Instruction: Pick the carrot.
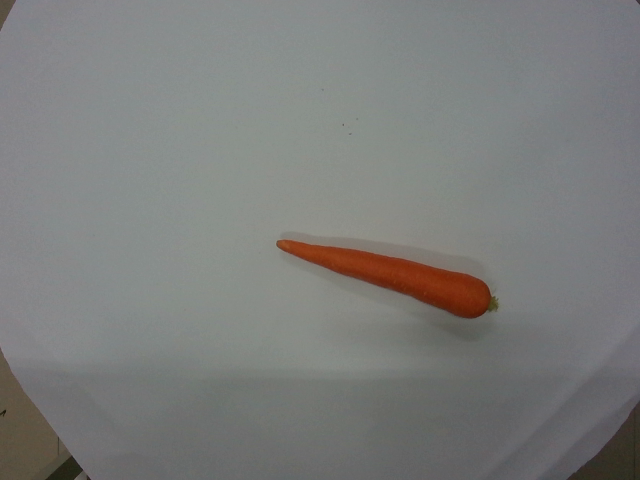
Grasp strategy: vertical